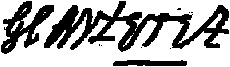
Signature of: george carteret